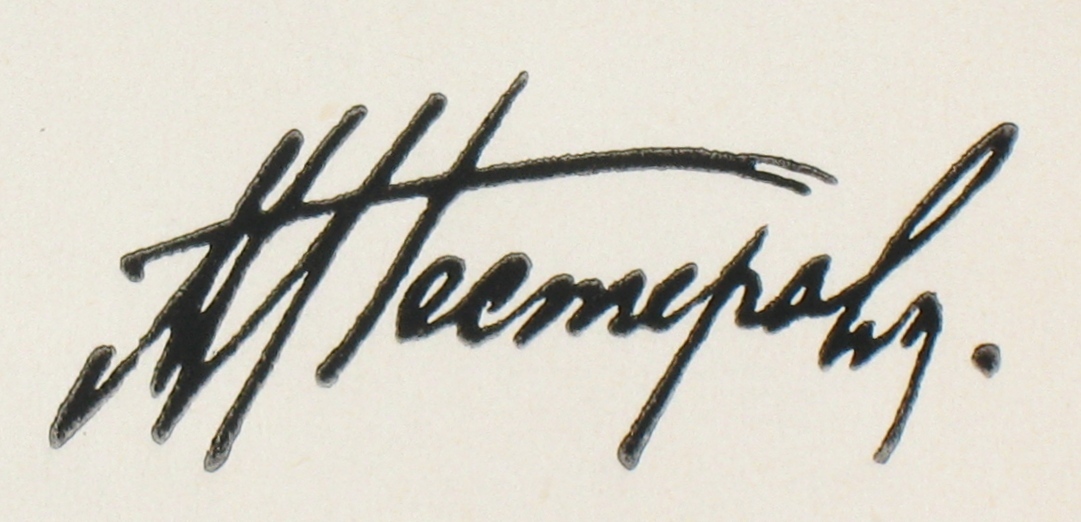
Signature of: mikhail nesterov